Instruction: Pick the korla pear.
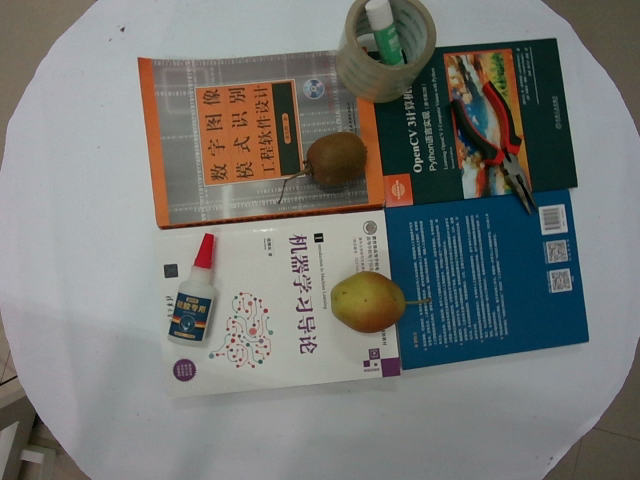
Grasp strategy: vertical